Question: What is the filing due date as per the document?
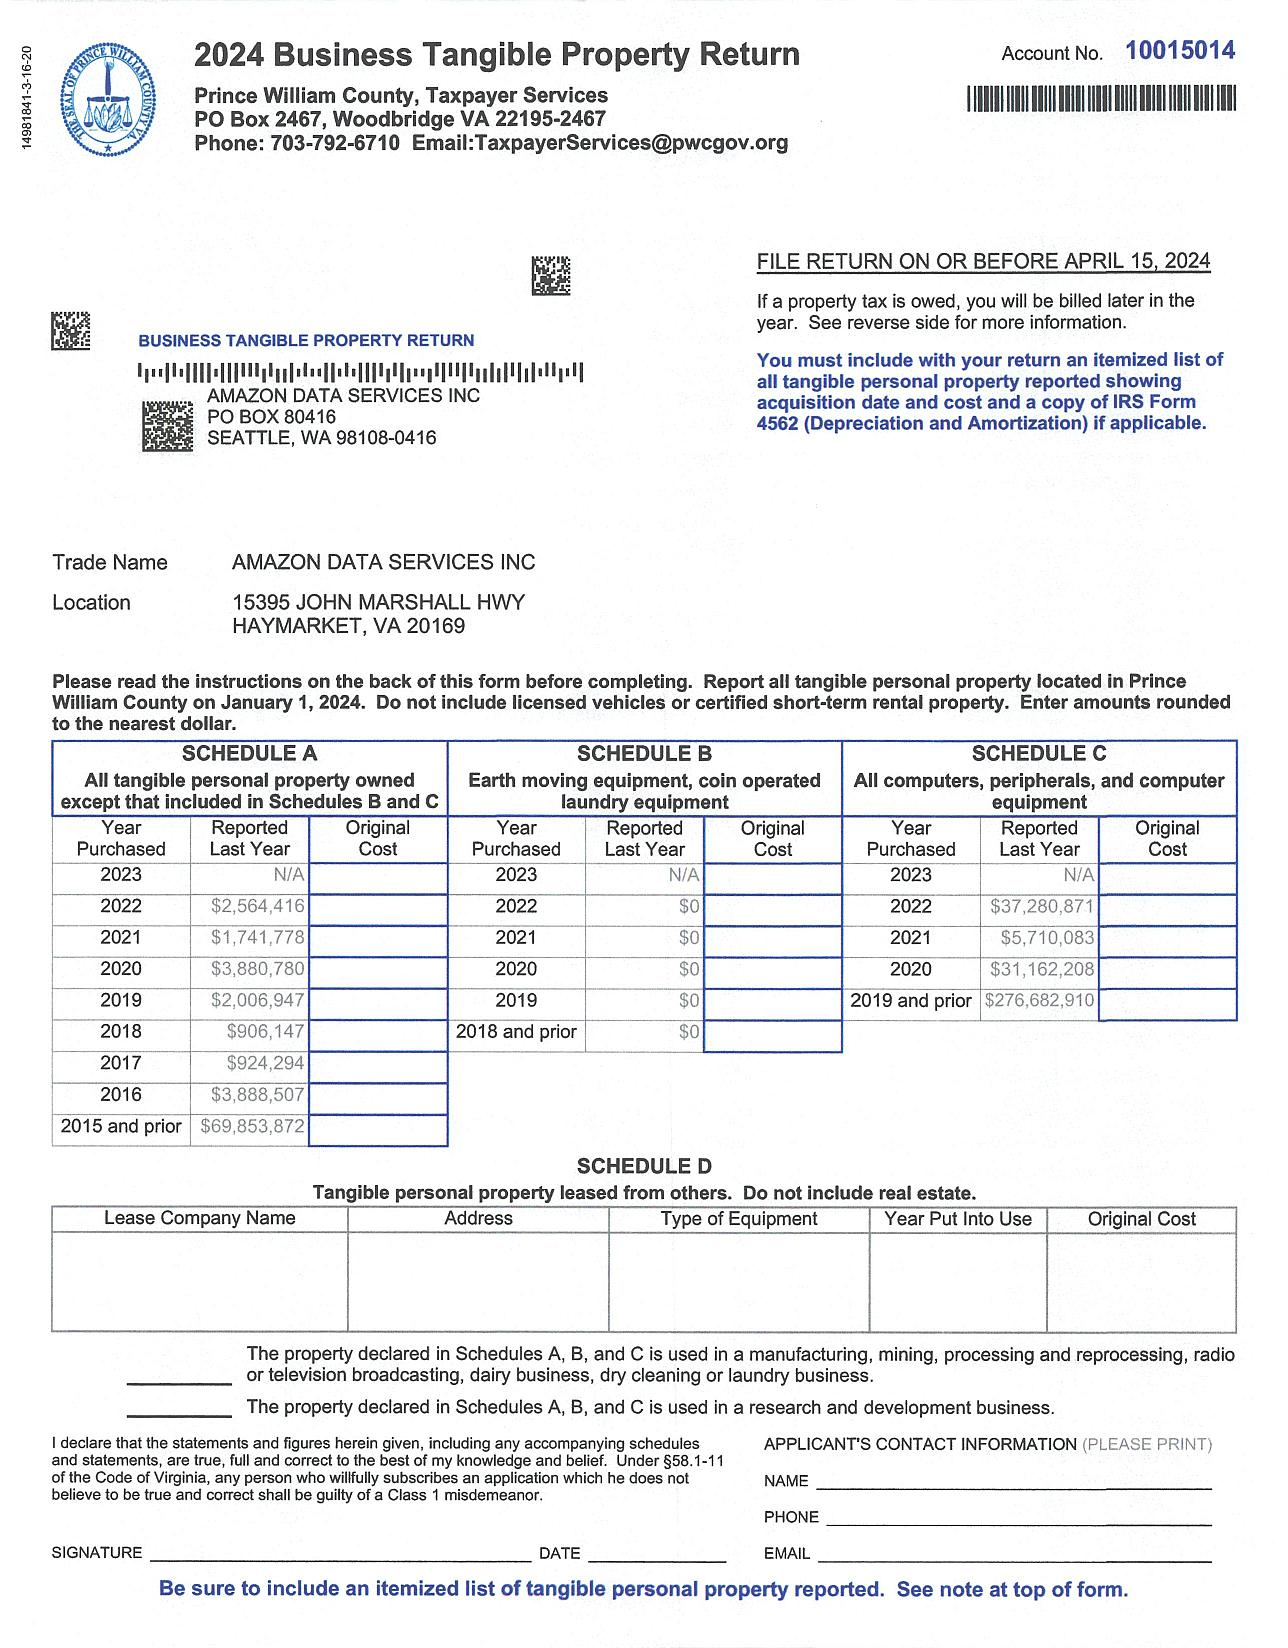
Answer: "15-Apr-24"